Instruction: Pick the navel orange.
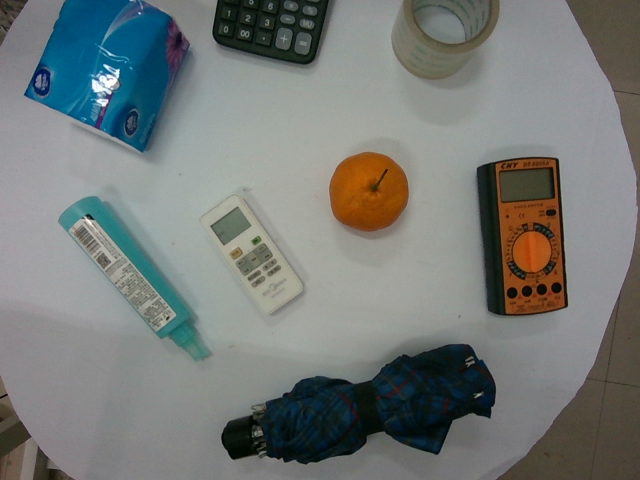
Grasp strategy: vertical